Question: What is the filing due date as per the document?
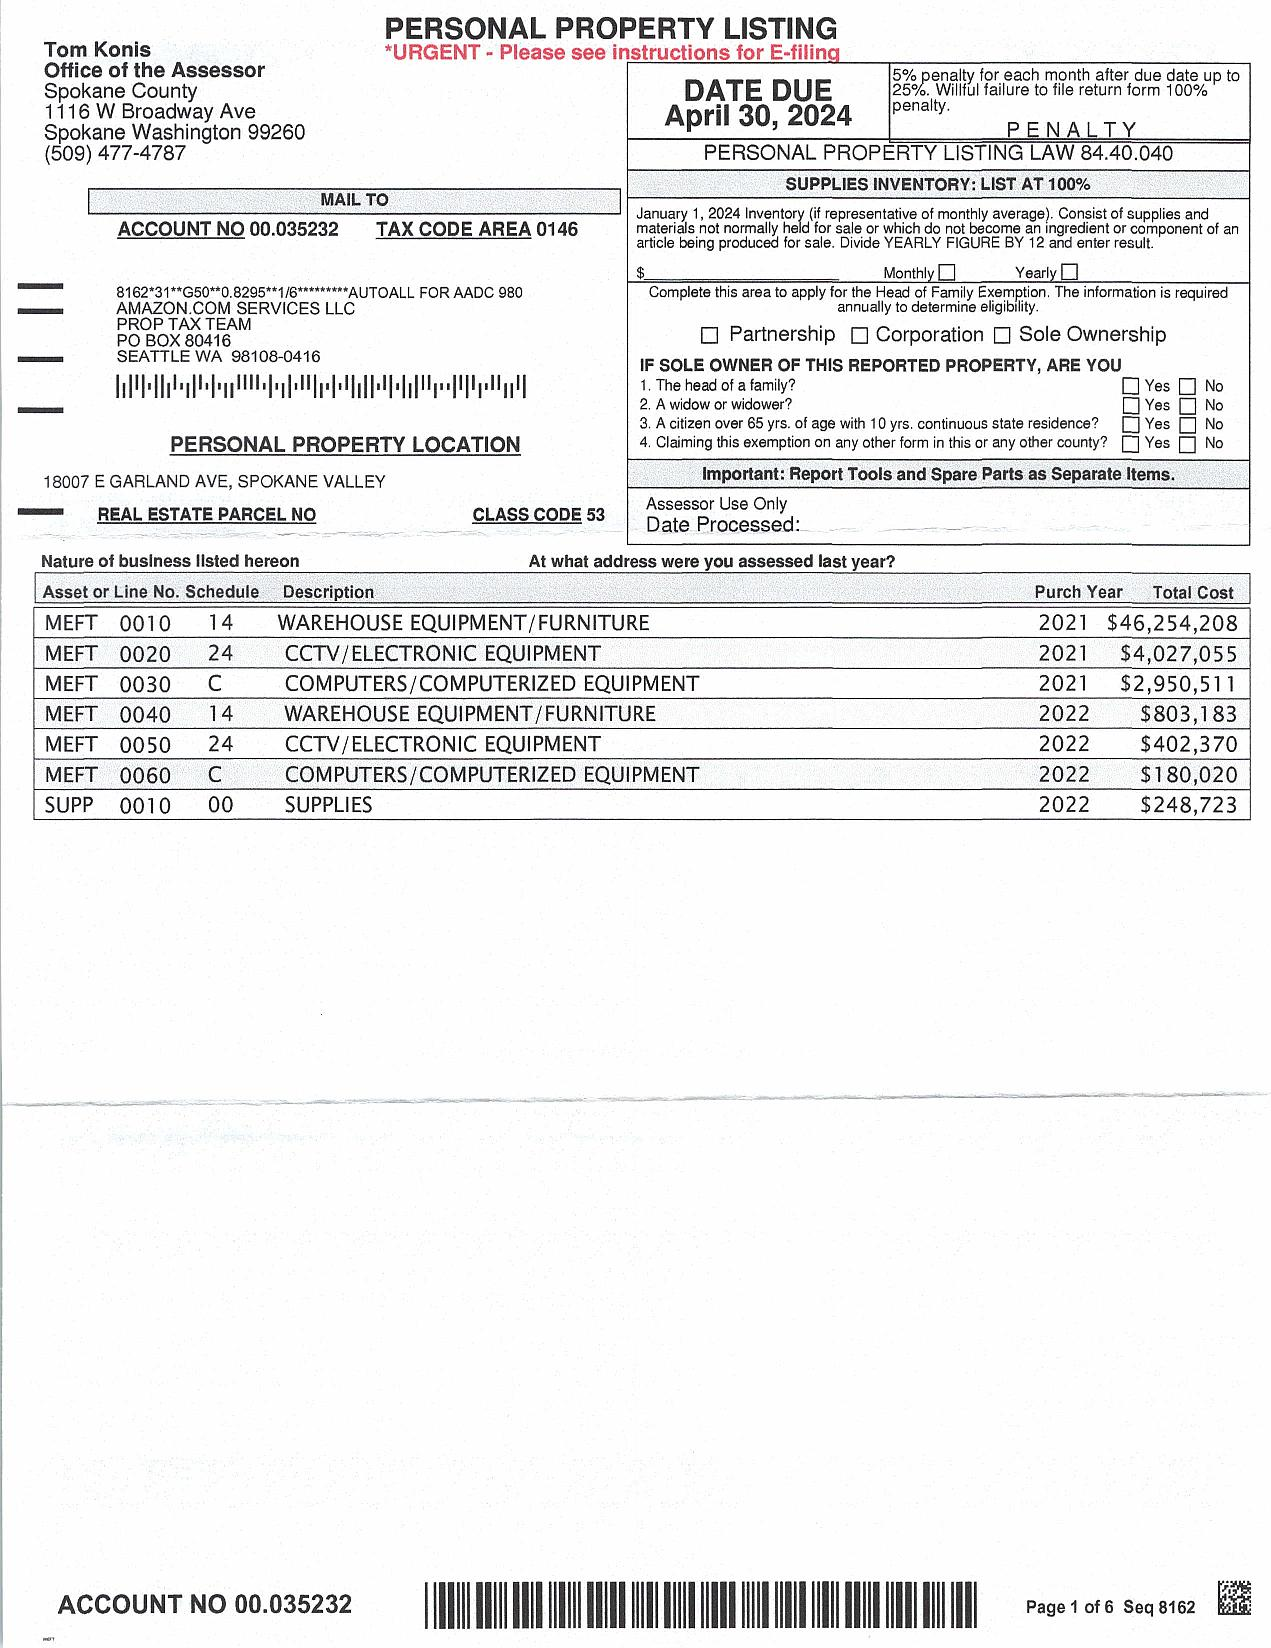
Answer: "30-Apr-24"